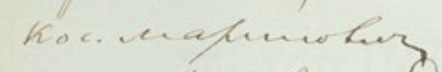
Signature of: kostaki marinovich